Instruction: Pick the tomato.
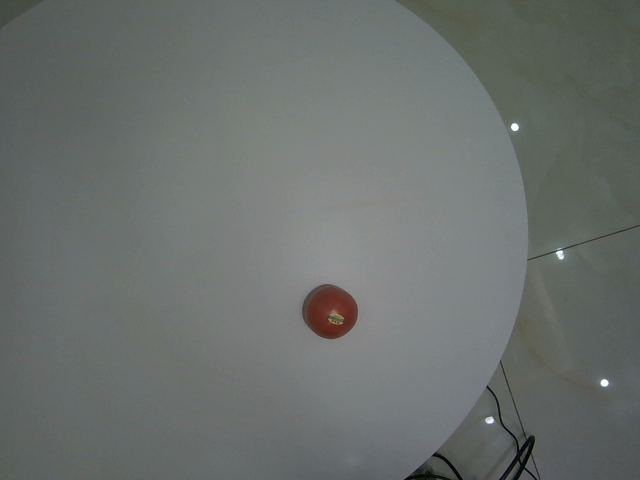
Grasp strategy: vertical